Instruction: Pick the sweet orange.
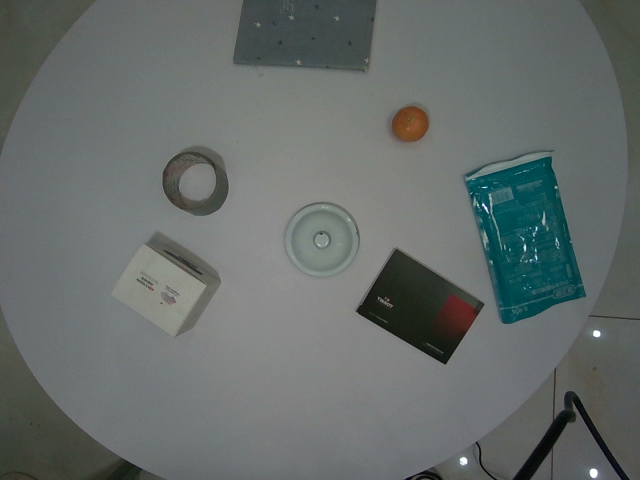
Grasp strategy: vertical